Question: What might the diagnosis be?
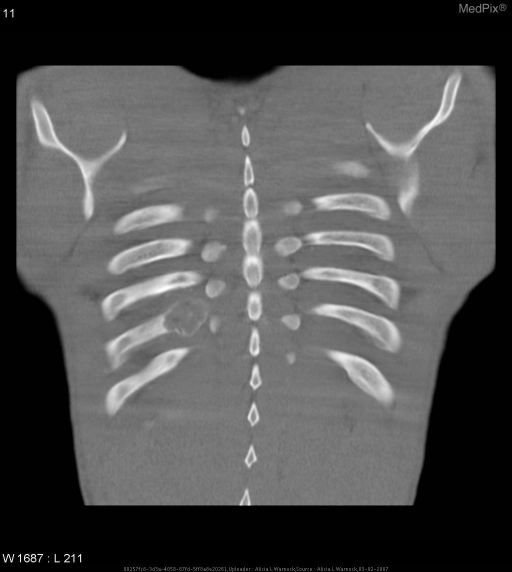
Answer: The possible diagnosis includes » Benign Primary Bone Tumors
•  fibrous dysplasia
•  chondroblastoma
•  chondromyxoid fibroma
•  osteochondroma
•  giant cell tumor
•  enchondroma

» Malignant Primary Bone Tumors
•  chondrosarcoma
•  osteoblastoma, aggressive variant
•  osteosarcoma

» Other
•  aneurysmal bone cyst
•  neurogenic tumors.